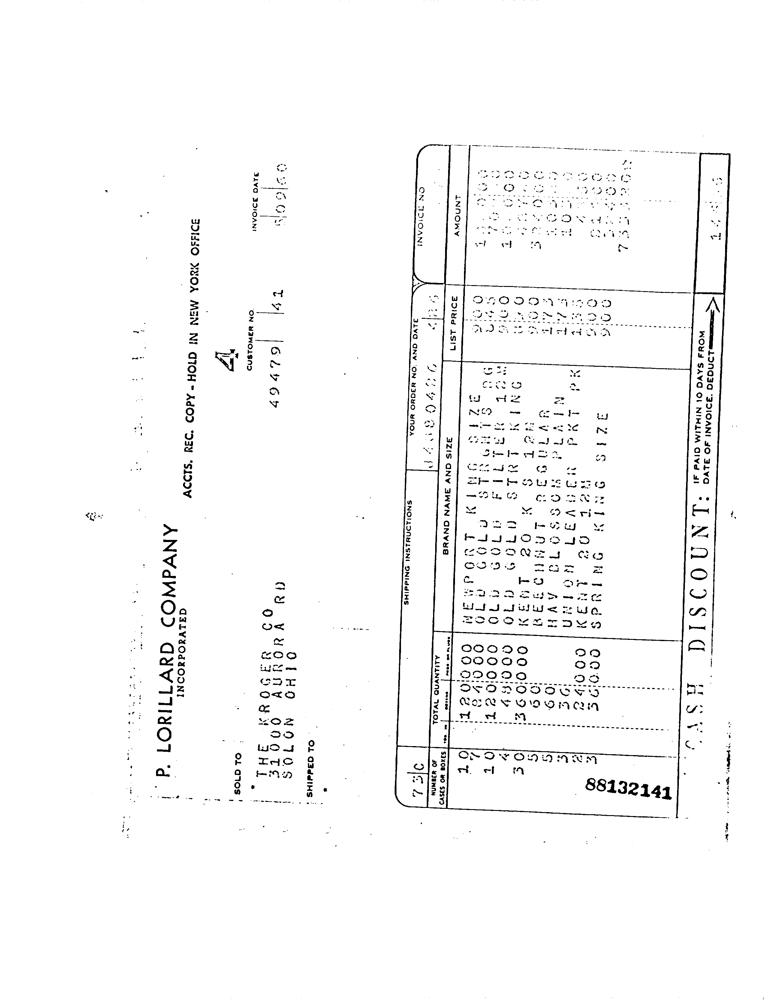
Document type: Invoice